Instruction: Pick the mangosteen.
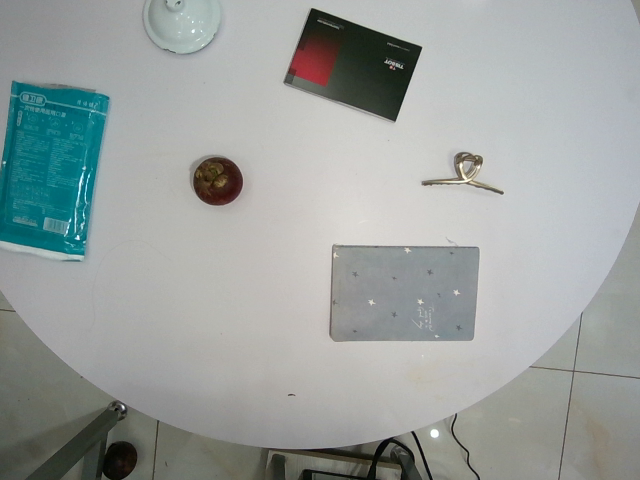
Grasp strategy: vertical